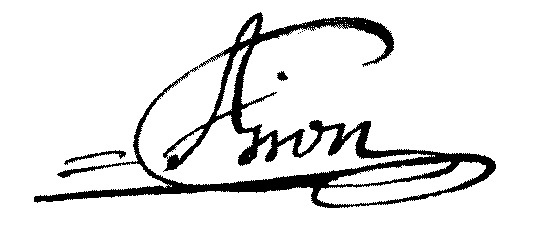
Signature of: jean marie bion